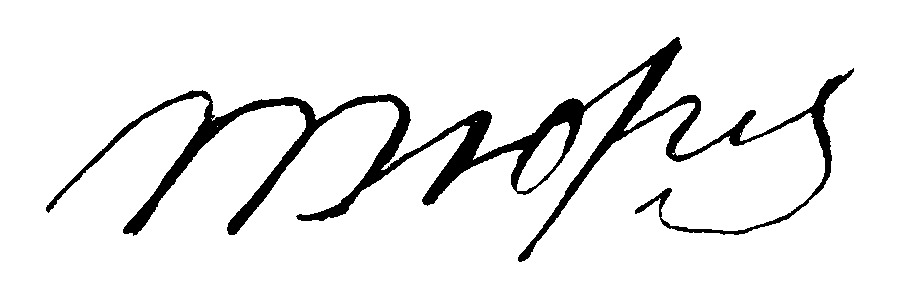
Signature of: fyodor tyutchev